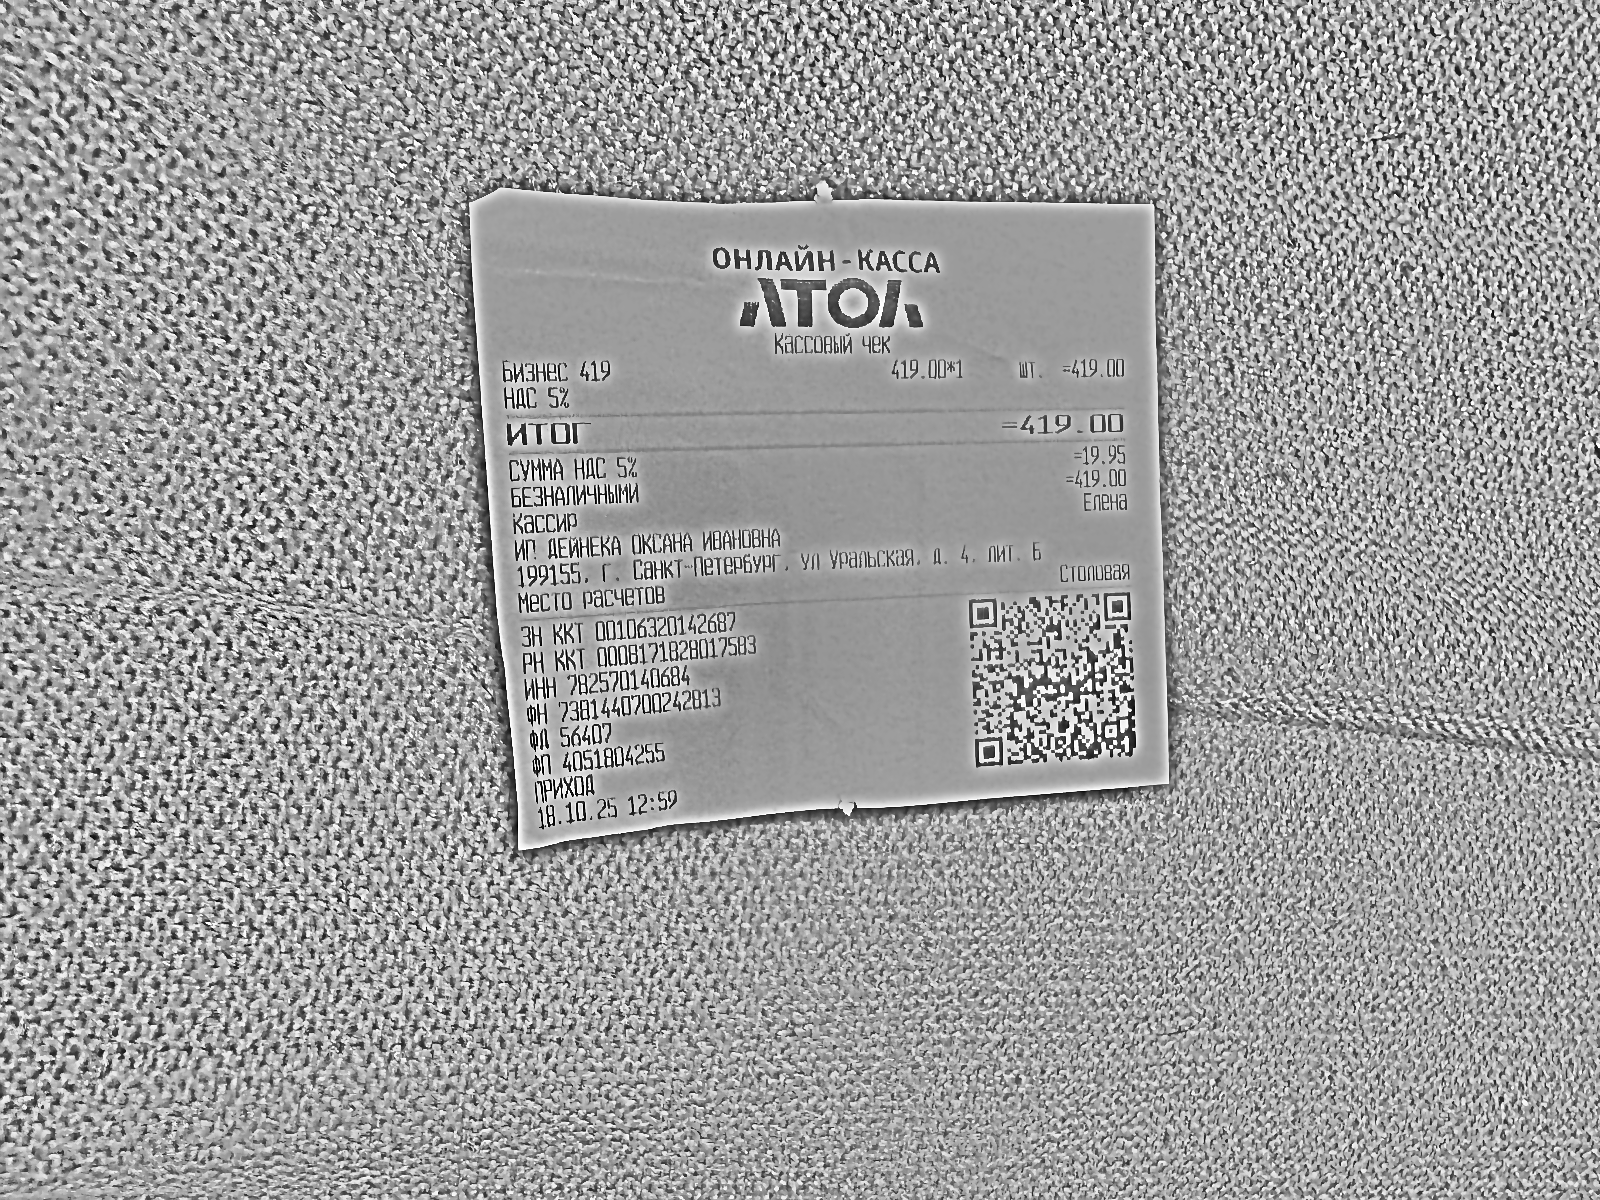
Продавец: ИП ДЕЙНЕКА ОКСАНА ИВАНОВНА
ИНН: 782570140684
Дата: 18.10.25
Товары: Бизнес 419
Количество: 1
Цена: 419.00
Сумма: 419.00
Итого: 419.00